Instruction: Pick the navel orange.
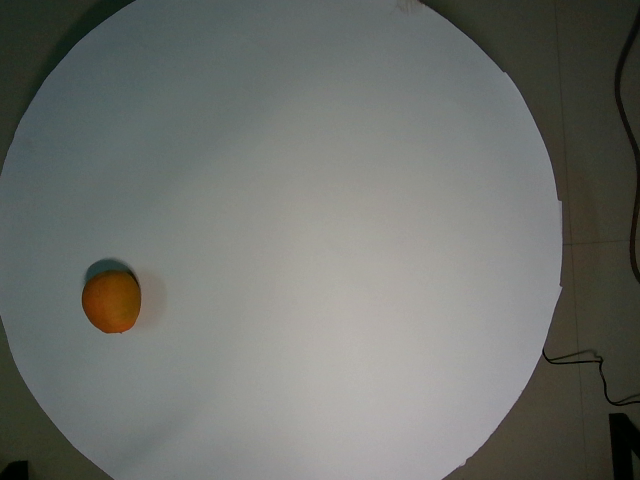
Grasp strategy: vertical